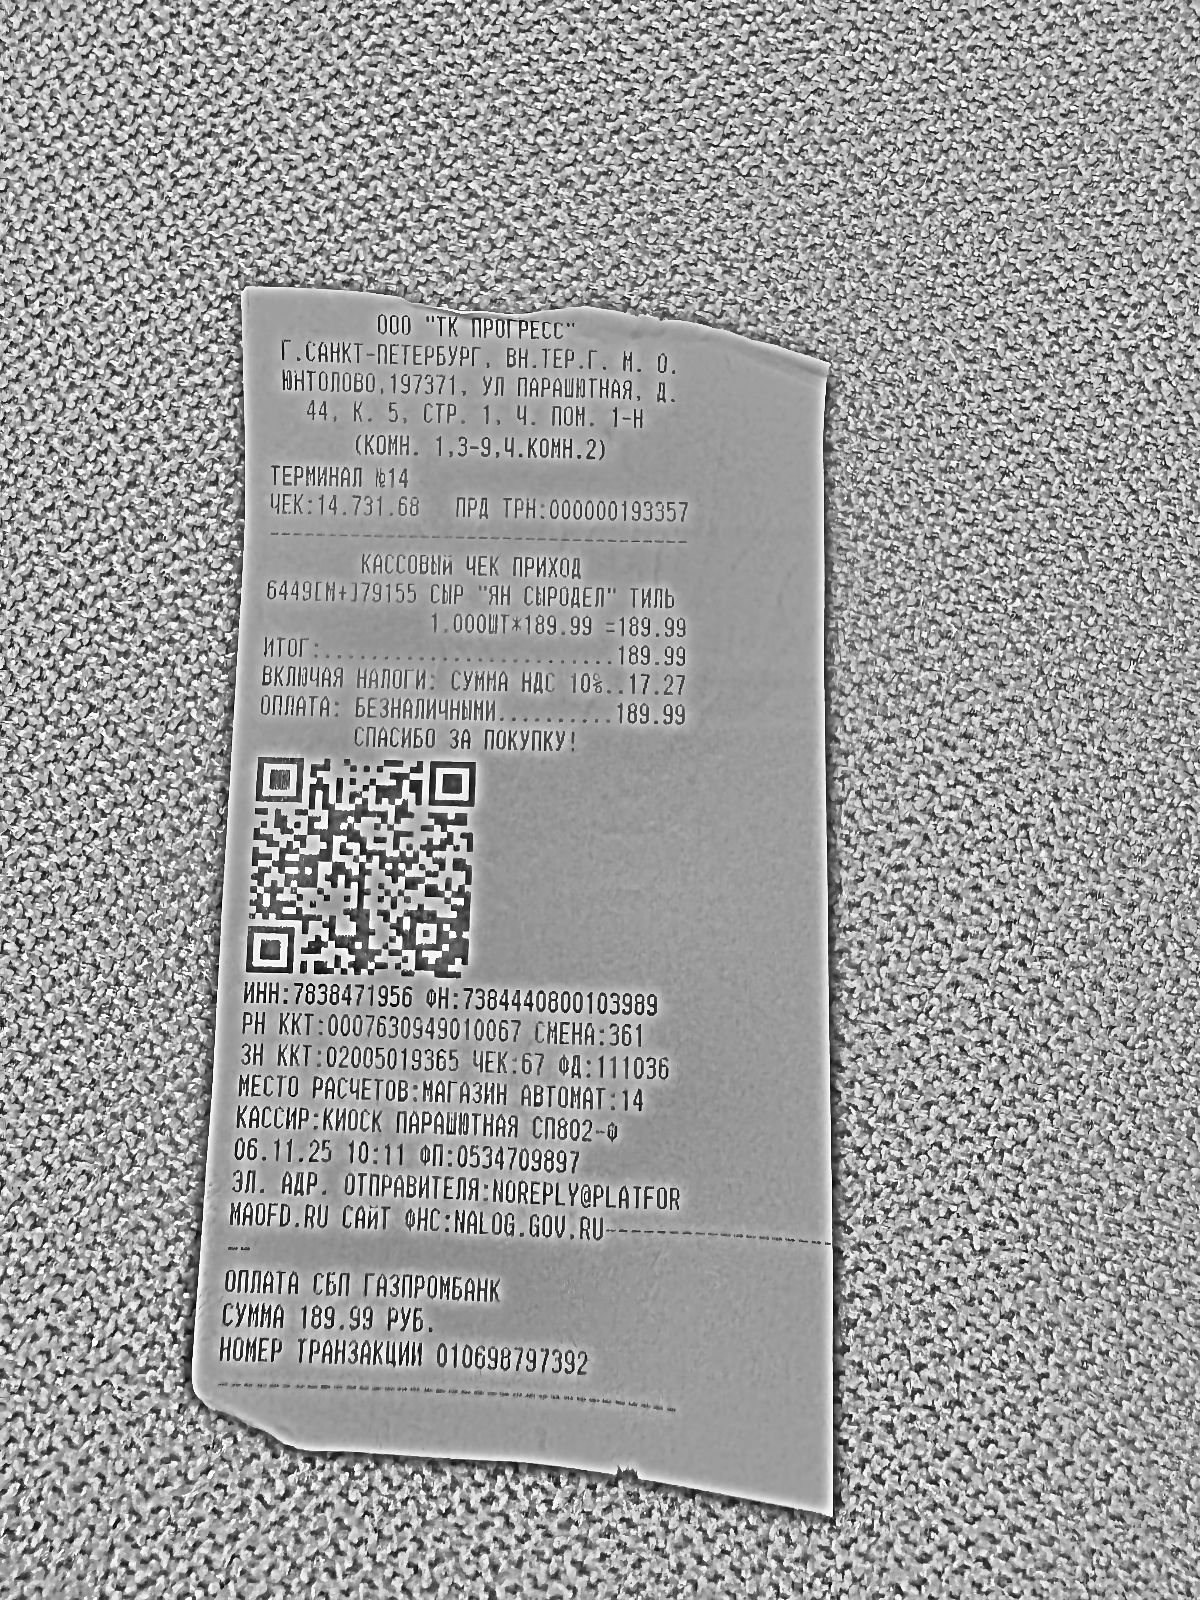
Продавец: ООО "ТК ПРОГРЕСС"
ИНН: 7838471956
Дата: 06.11.25
Товары: 6449[М+]79155 СЫР "ЯН СЫРОДЕЛ" ТИЛЬ
Количество: 1.000
Цена: 189.99
Сумма: 189.99
Итого: 189.99